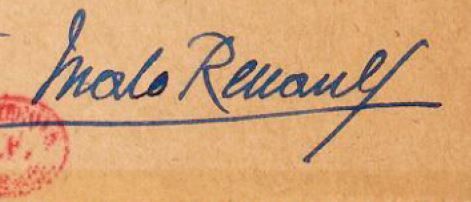
Signature of: malo renault